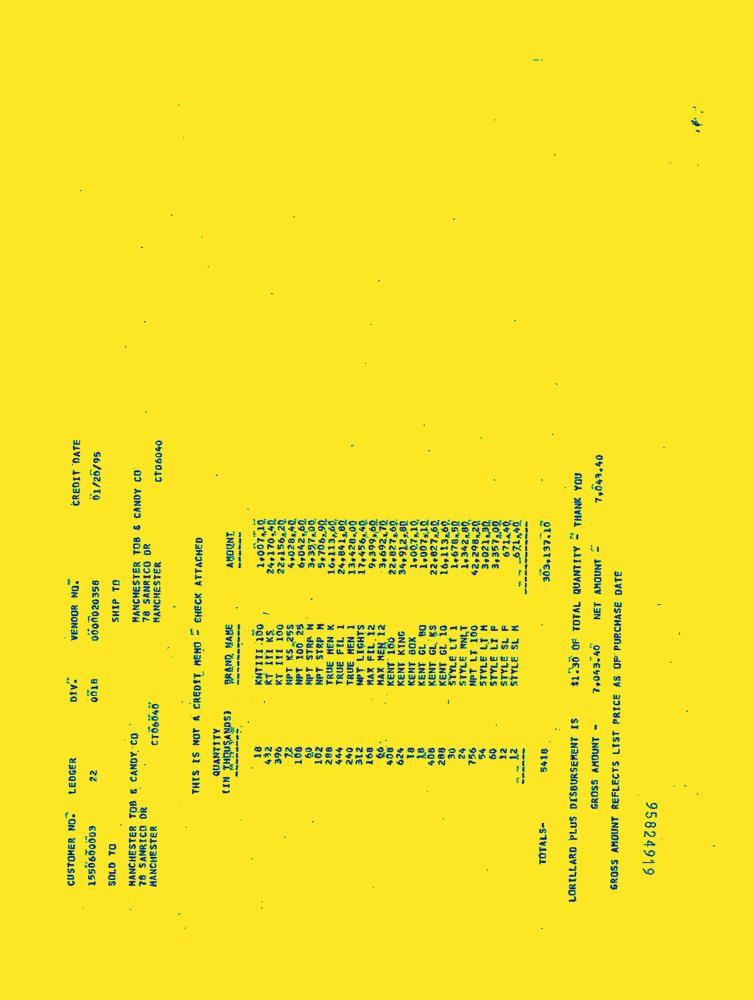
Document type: Invoice-Doc